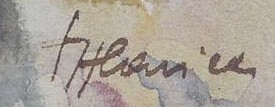
Signature of: františek hlavica